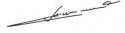
Signature of: serhiy tihipko